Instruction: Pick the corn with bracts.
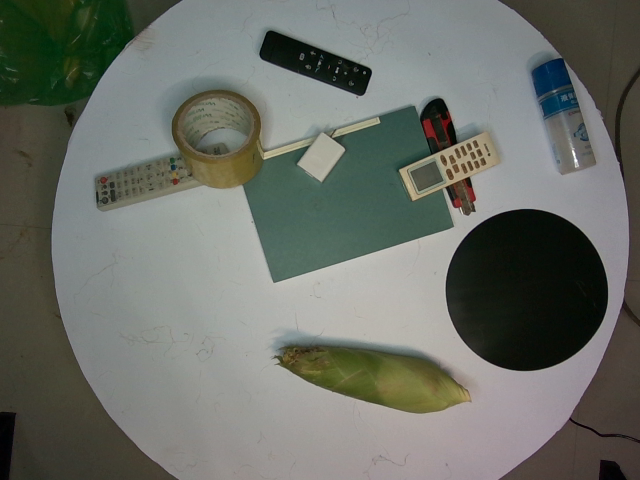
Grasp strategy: vertical